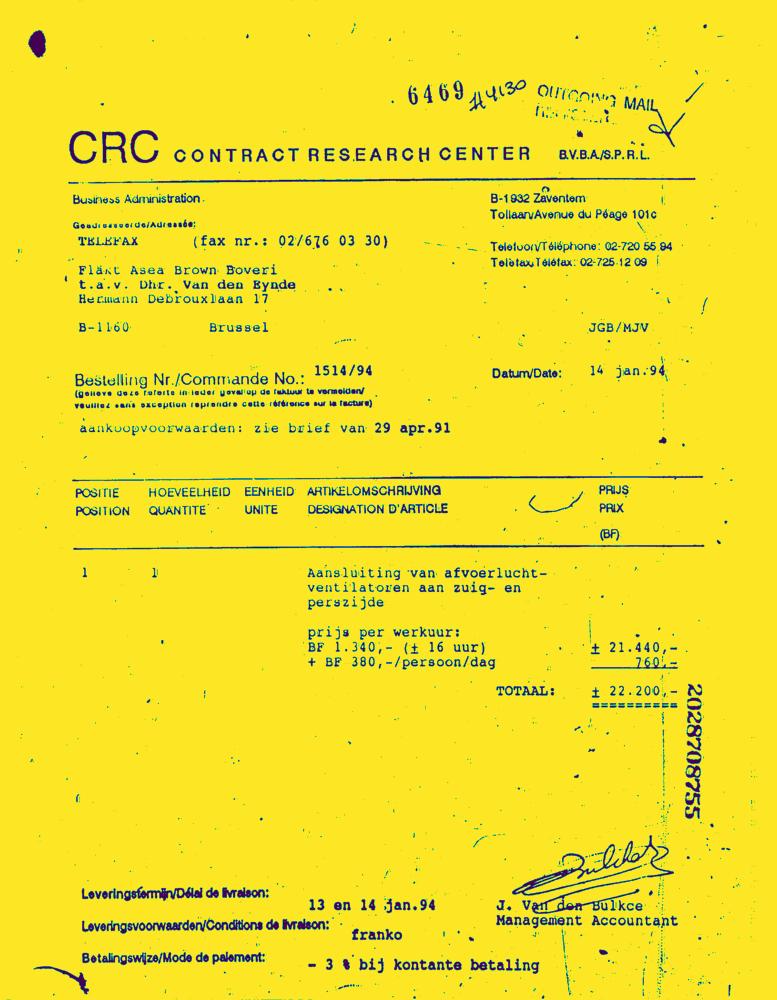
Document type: Invoice-Doc